Identify and extract the amount in words, amount in numbers, payee name, cheque date, and bank name from the image.
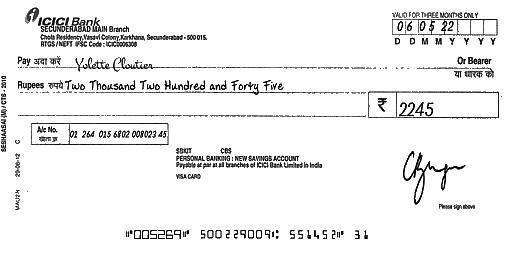
amt_in_words: Two Thousand Two Hundred and Forty Five
amt_in_figures: 2245
payee_name: Yolette Cloutier
bank_name: ICICI Bank
cheque_date: 06/05/22